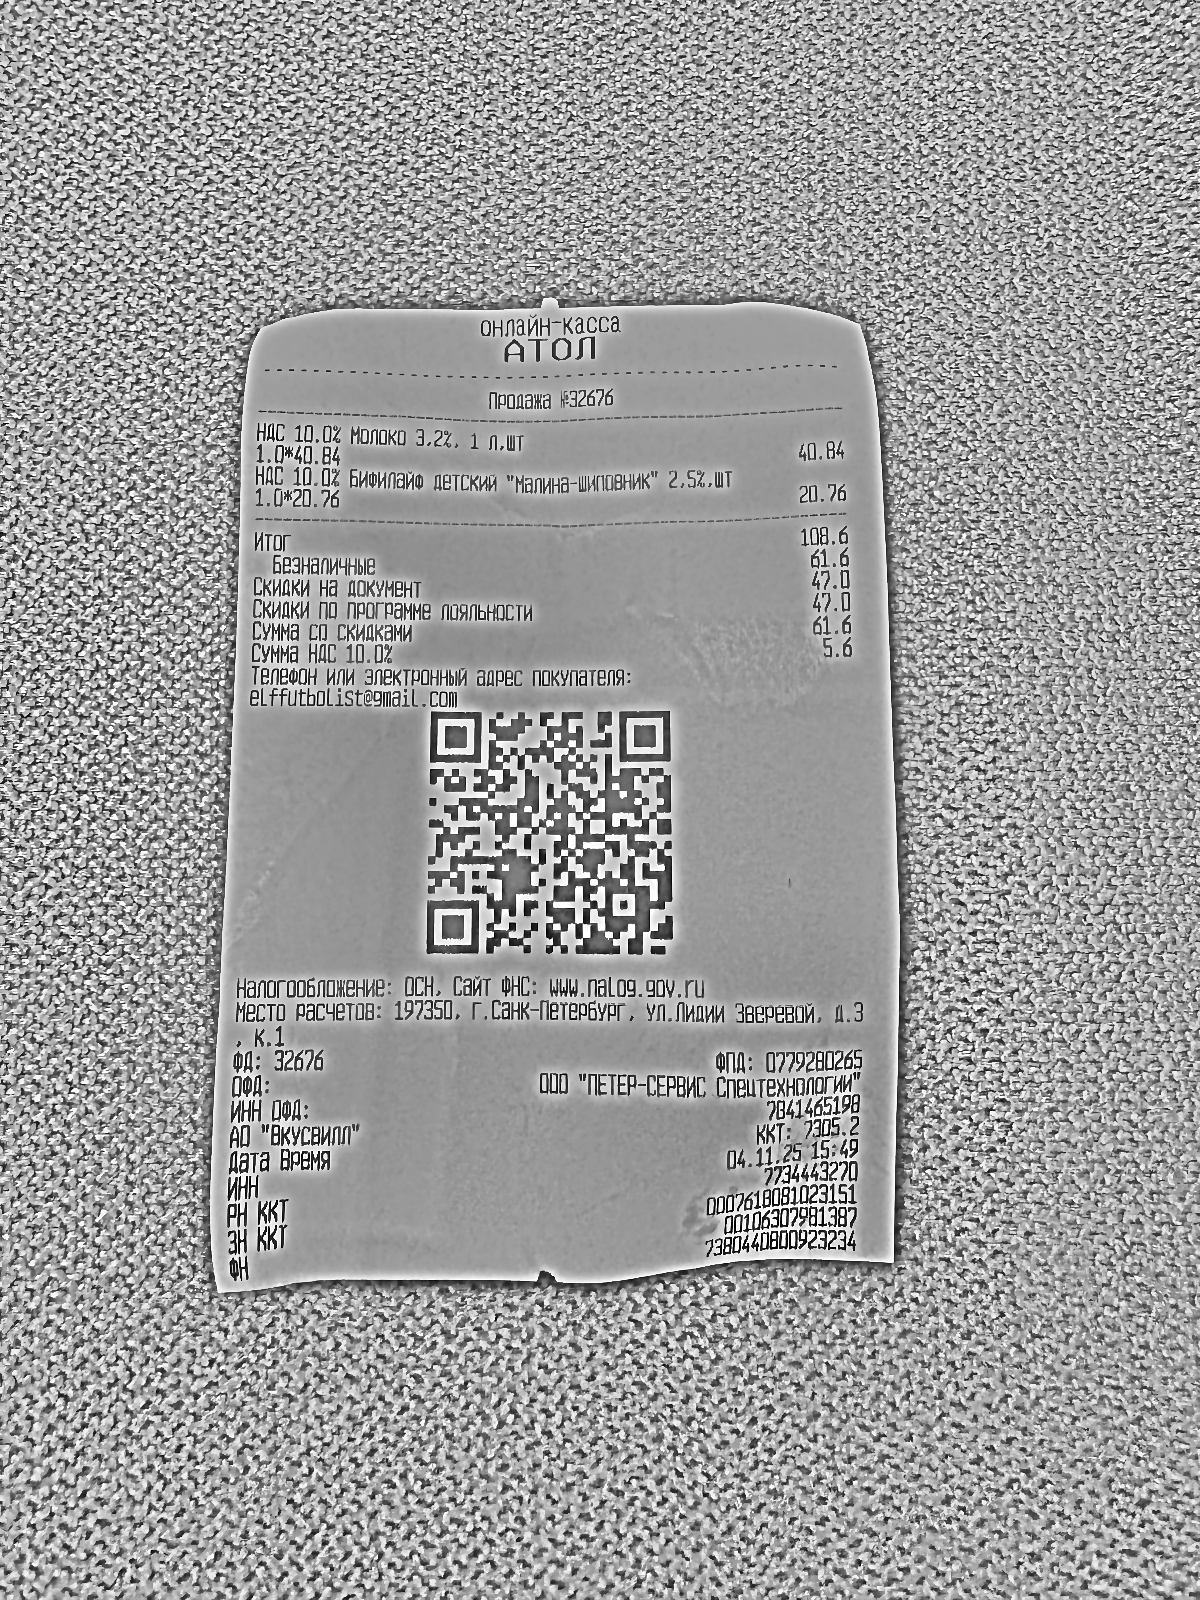
Продавец: АО "Вкусвилл"
ИНН: 7734443270
Дата: 04.11.25
Товары: Молоко 3.2% 1 л,шт; БИФИЛАЙФ детский "Малина-шиповник" 2,5%,шт
Количество: 1; 1
Цена: 40.84; 20.76
Сумма: 40.84; 20.76
Итого: 108.6